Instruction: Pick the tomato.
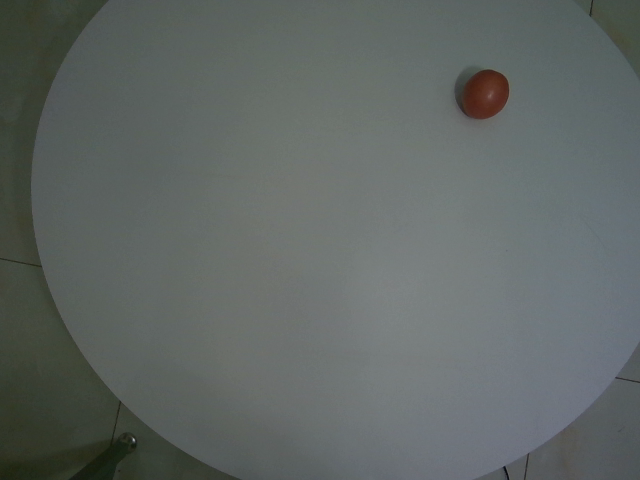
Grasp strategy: vertical